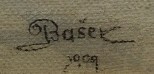
Signature of: josef bašek